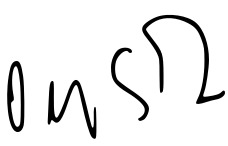
Signature of: olaf scholz